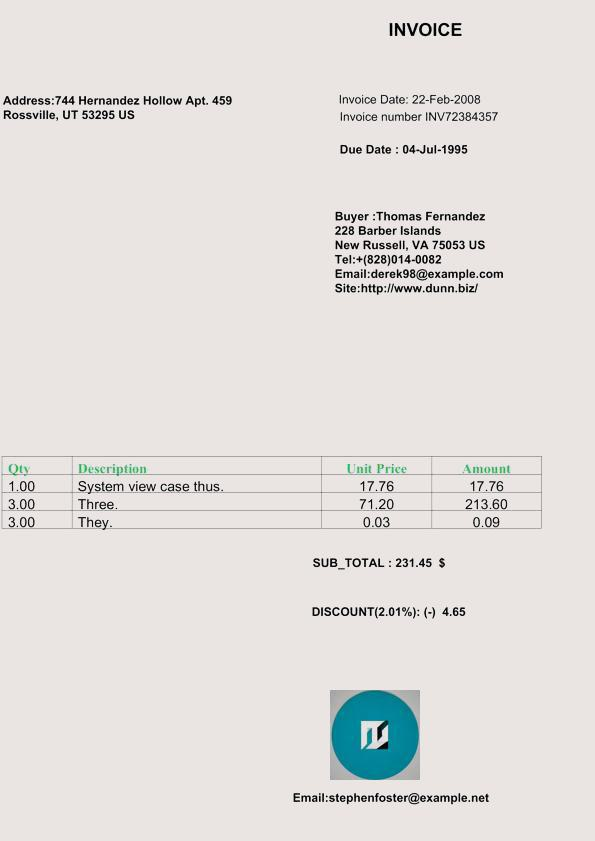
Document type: Invoice